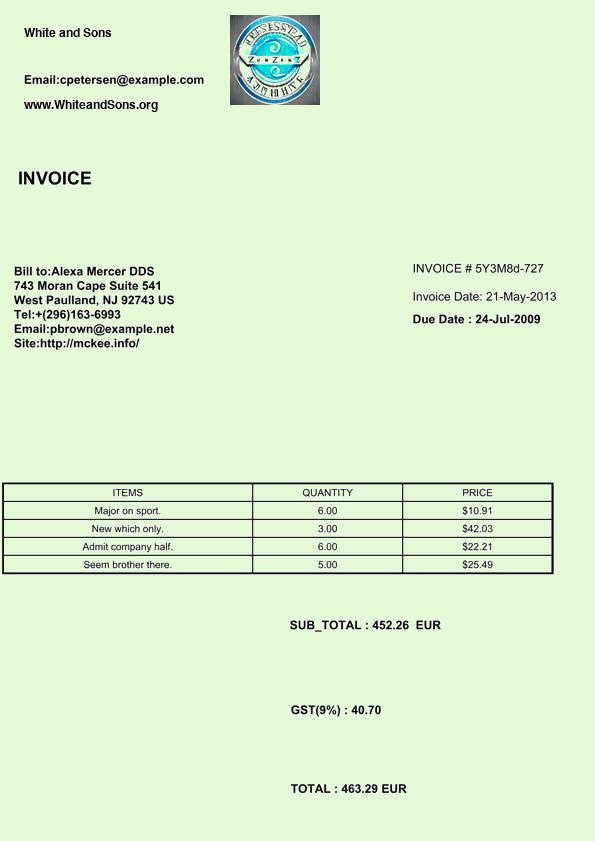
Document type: Invoice